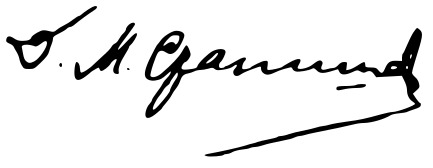
Signature of: dimitar stanishev